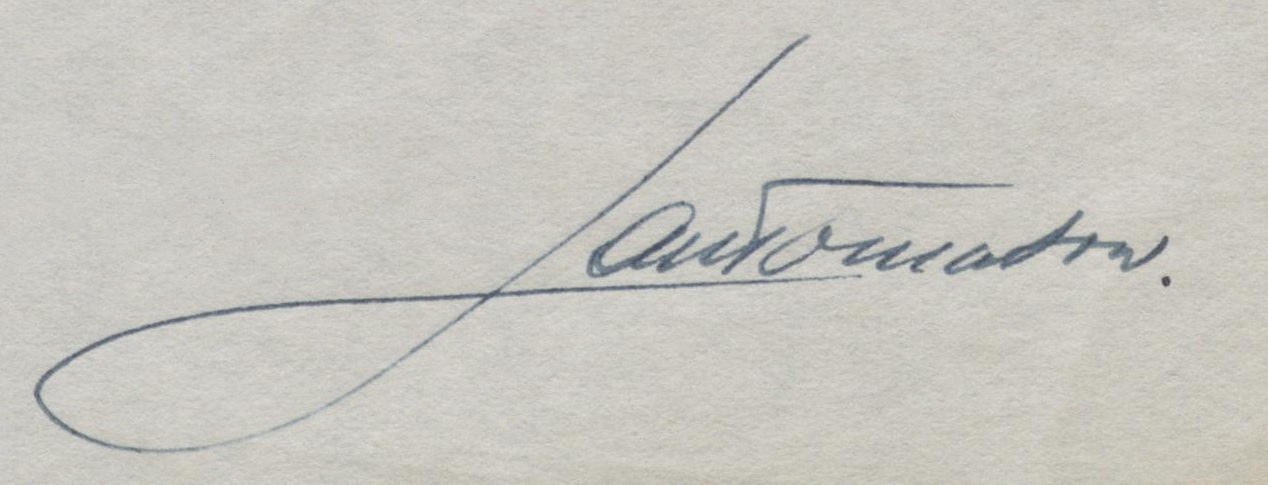
Signature of: jan tomasow